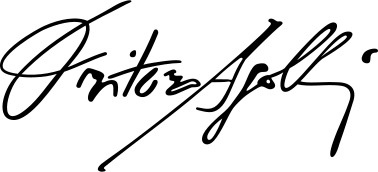
Signature of: dritëro agolli